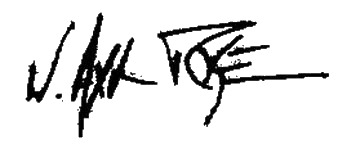
Signature of: axl rose